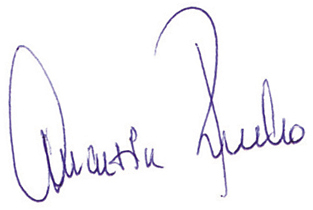
Signature of: martin repko